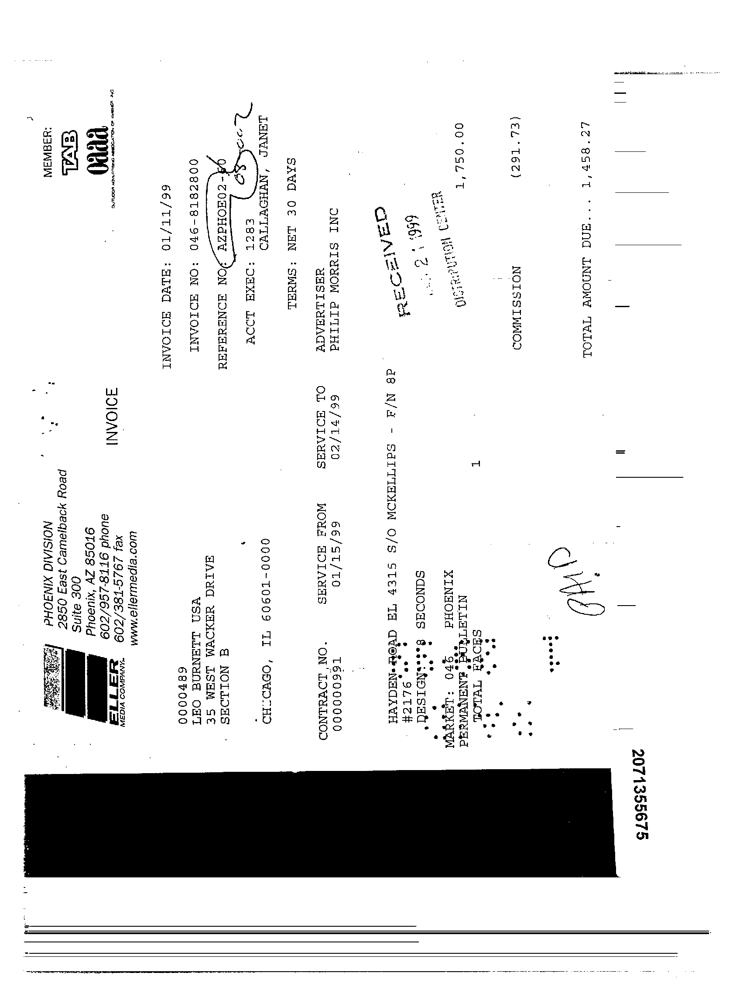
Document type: Invoice